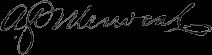
Signature of: aniceto garcía menocal